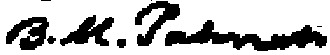
Signature of: benjamin m palmer